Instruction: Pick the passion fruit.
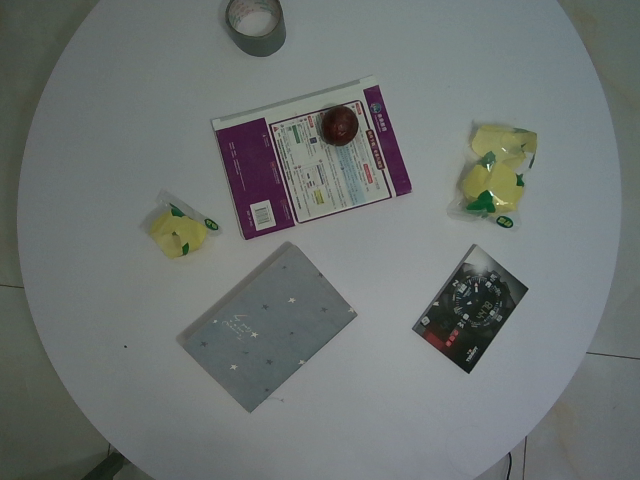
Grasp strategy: vertical